Question: What was observed in the imaging?
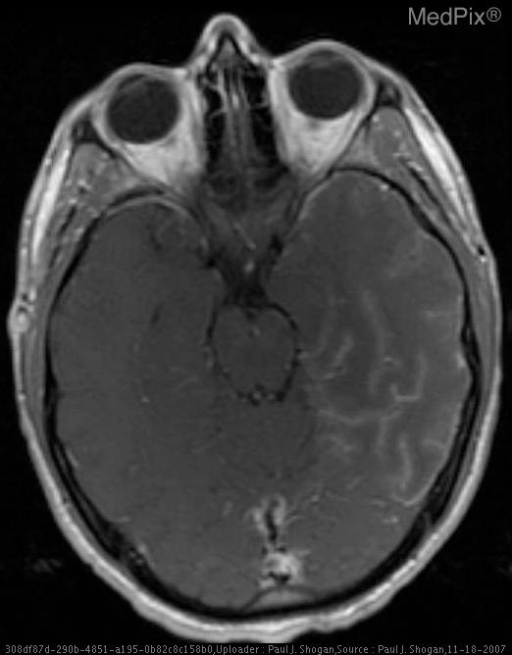
Answer: The imaging shows Non-contrast CT: Hypoattenuation in the left temporal and inferior frontal lobes.  Mild mass effect is also seen with effacement of the Sylvian cistern, and Ambient cistern.

Contrast enhanced CT:  Patchy peripheral enhancement in the bilateral temporal lobes, and insula.  There are also foci of circumscribed low density within the left insula, and evidence of subtle mass effect.

MRI:

DWI: T2 signal hyperintensity with restricted diffusion, in the left temporal lobe, and bilateral insula.

T2WI: Increased signal intensity and swelling of the gray matter of the left temporal lobe with mild mass effect, evidenced by effacement of the Ambient cistern at the left medial temporal lobe and midbrain.  Additionally, there is mild increased signal intensity of the right medial temporal lobe.  Also, there is increased signal intensity in the left greater than right insular gray matter.

Coronal T2-weighted FLAIR MR shows bilateral asymmetric involvement of the medial temporal lobes and insula.

T1WI:  Low signal intensity in the left greater than right insula secondary to surrounding edema, with no evidence of hyperintensity to suggest the presence of subacute blood products.

Post-gadolinium T1WI demonstrates patchy peripheral enhancement in the left temporal lobe, and left greater than right insula. Axial T1 weighted image with gadolinium demonstrates patchy peripheral enhancement in the left temporal lobe..